Question: What is the mailing or notice date provided in the document?
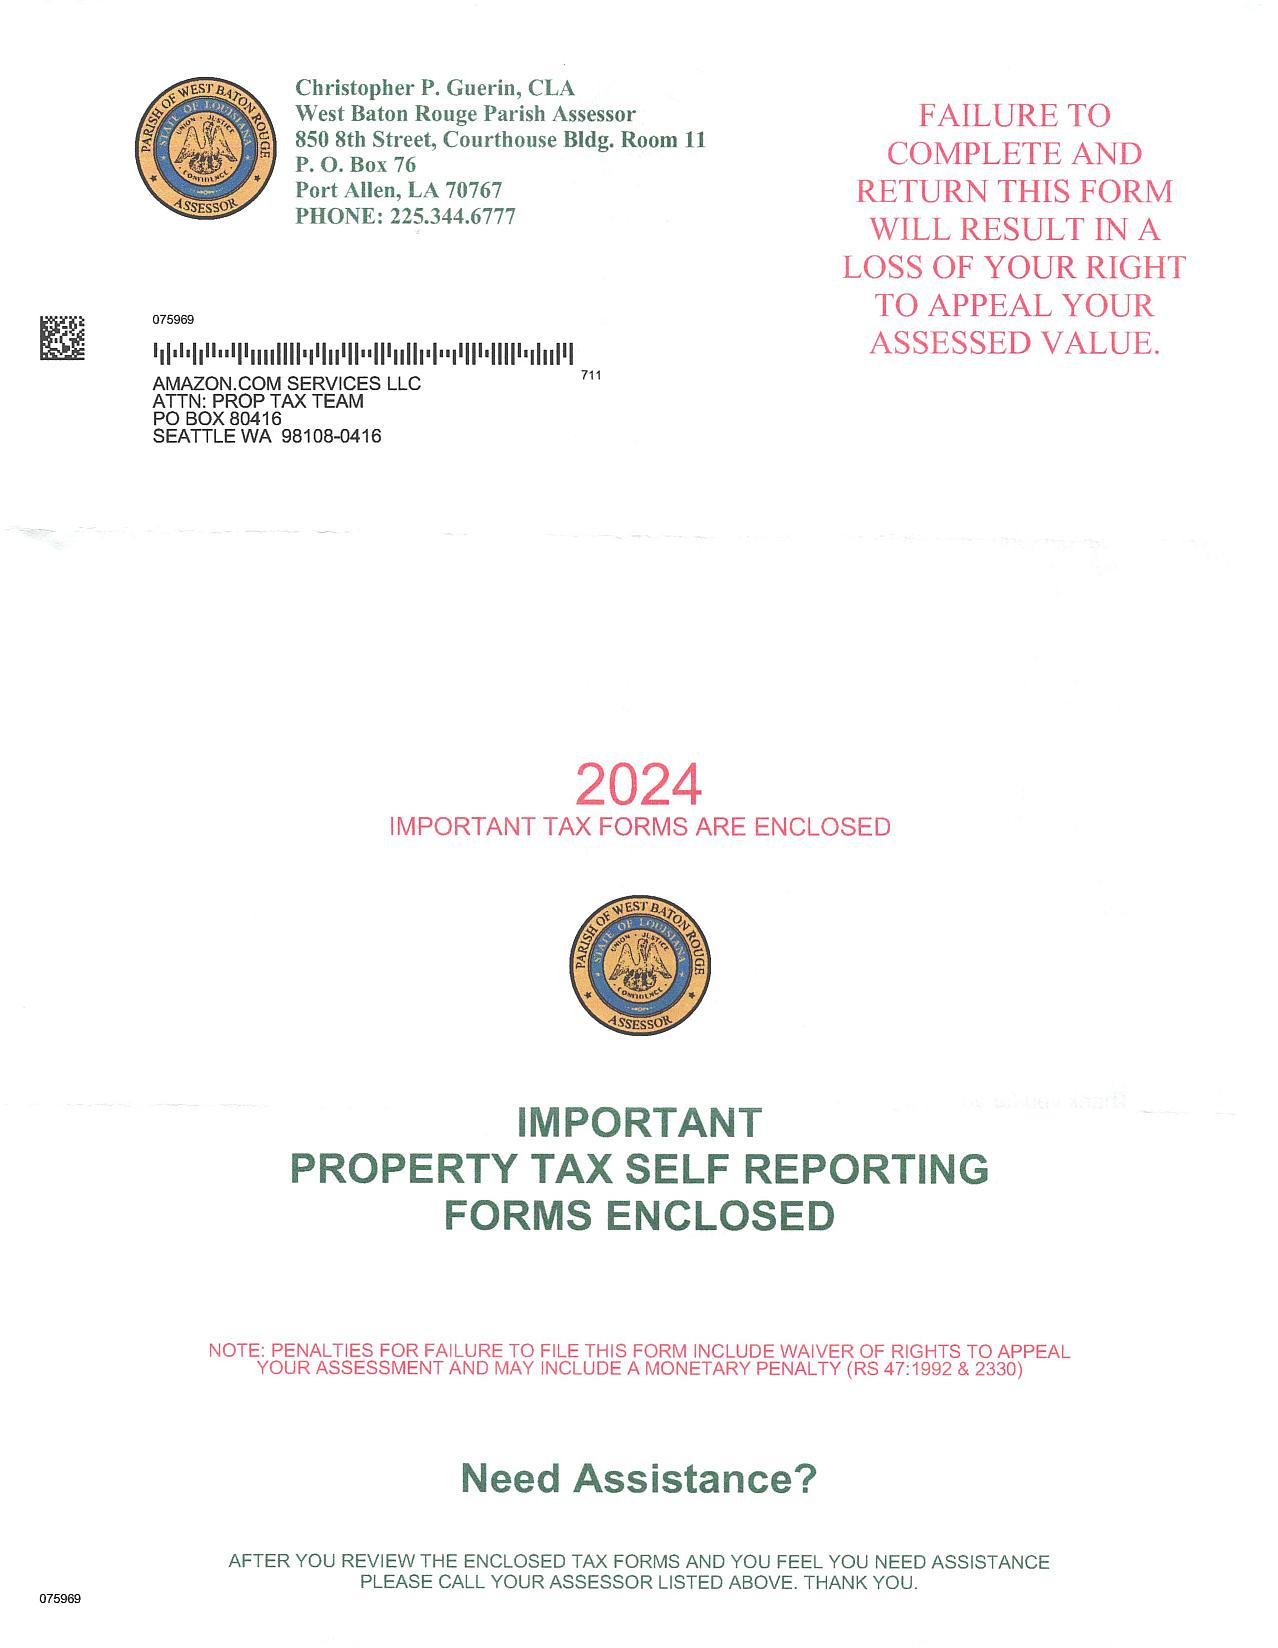
Answer: "2024"